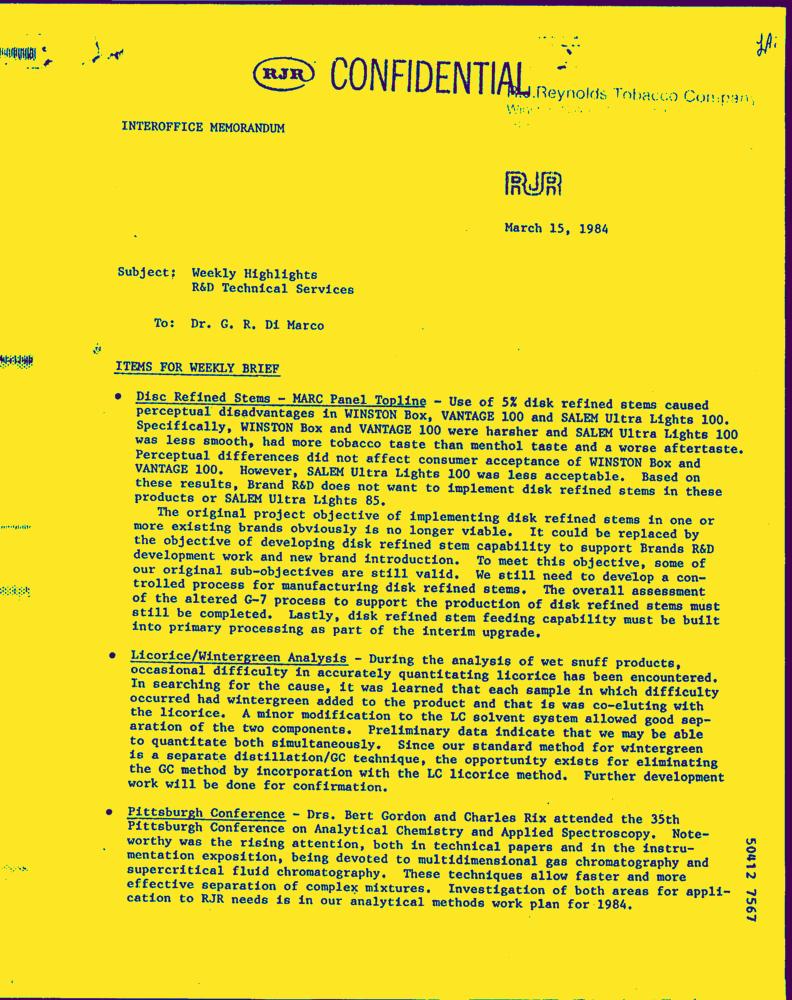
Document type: Letter-Doc